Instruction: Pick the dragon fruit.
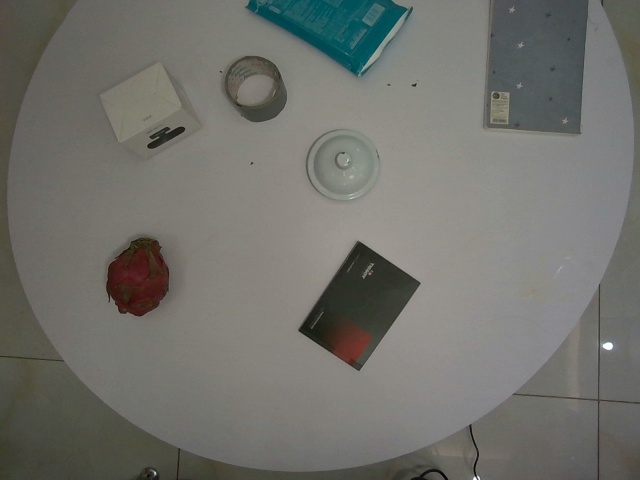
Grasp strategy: vertical